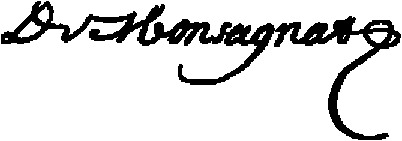
Signature of: charles de monseignat